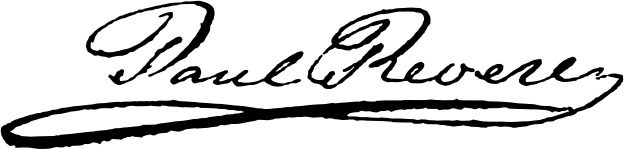
Signature of: paul revere